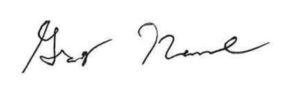
Signature of: greg nance